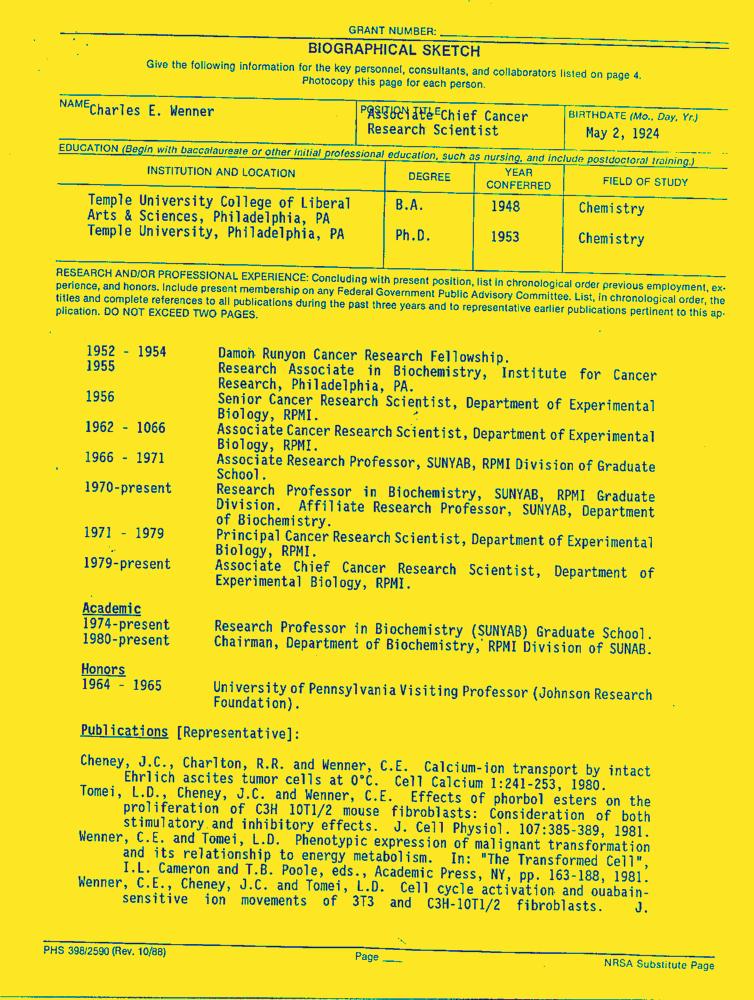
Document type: Resume-Doc